Question: What was observed in the imaging?
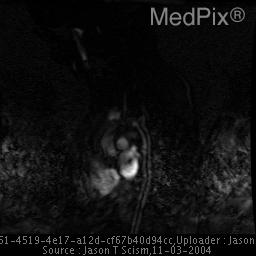
Answer: The imaging shows The study revealed a standard three-vessel arch with the brachiocephalic artery being the first great vessel, the left common carotid being the second vessel, and the left subclavian artery being the third vessel. Just proximal to the takeoff of the left subclavian artery is a significant web across the lumen of the aortic. This aortic web is seen to cause significant obstruction of flow through the aorta. A momentary delay was seen before blood flow was seen distal to the obstruction.  A central post-stenotic jet was seen traveling through the thoracic aorta to below the level of the diaphragm. No obvious collateral blood vessels are noted throughout the thoracic aorta. No other cardiac abnormalities were identified. Just proximal to the takeoff of the left subclavian artery is a significant web across the lumen of the aortic. This aortic web is seen to cause significant obstruction of flow through the aorta. A momentary was seen delay before blood flow was seen distal to the obstruction.  A central post-stenotic jet was seen traveling through the thoracic aorta to below the level of the hemidiaphragm. No obvious collateral blood vessels are noted throughout the thoracic aorta. No other cardiac abnormalities were identified..